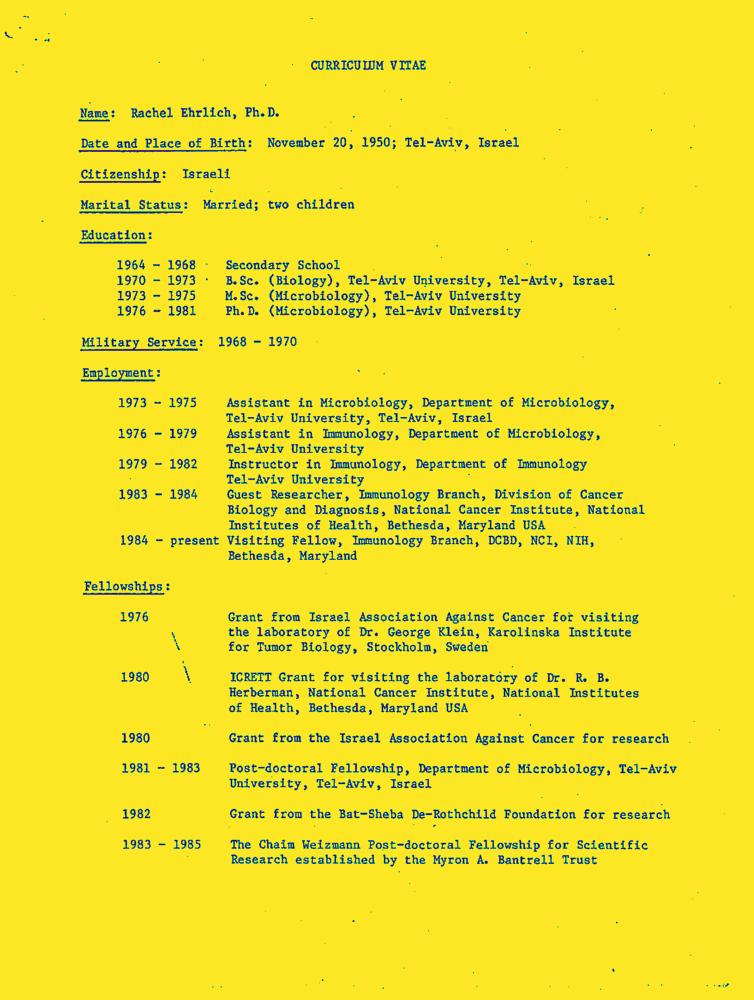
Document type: Resume-Doc